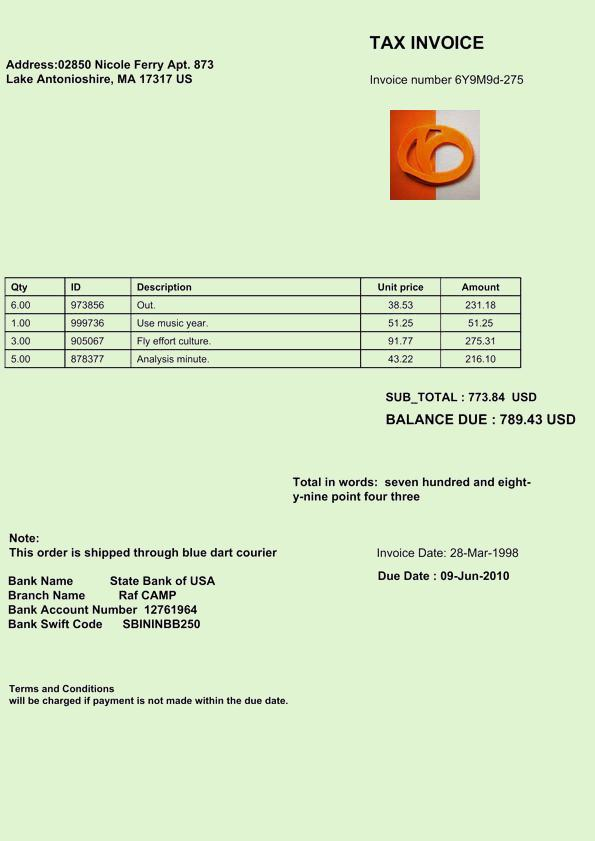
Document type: Invoice